Question: What jurisdiction, city, or county is the document associated with?
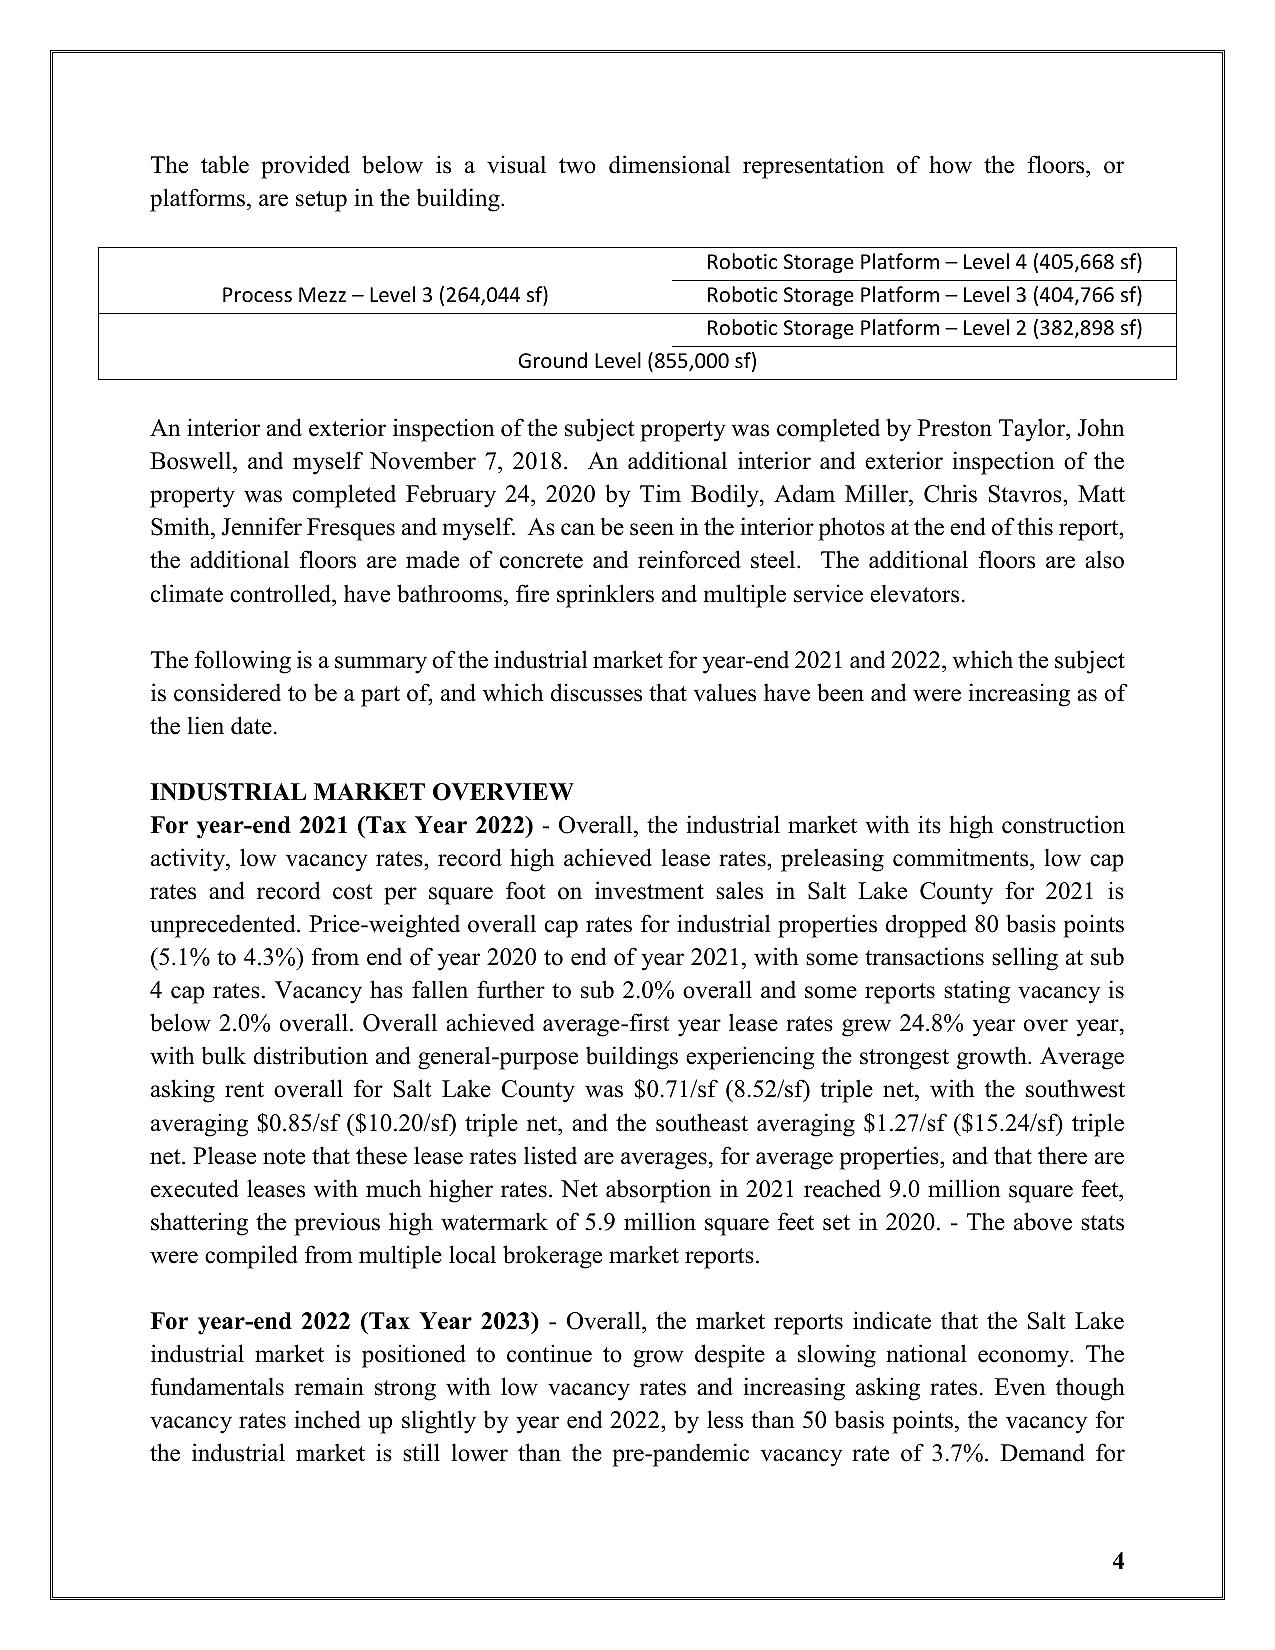
Answer: "Salt Lake County"